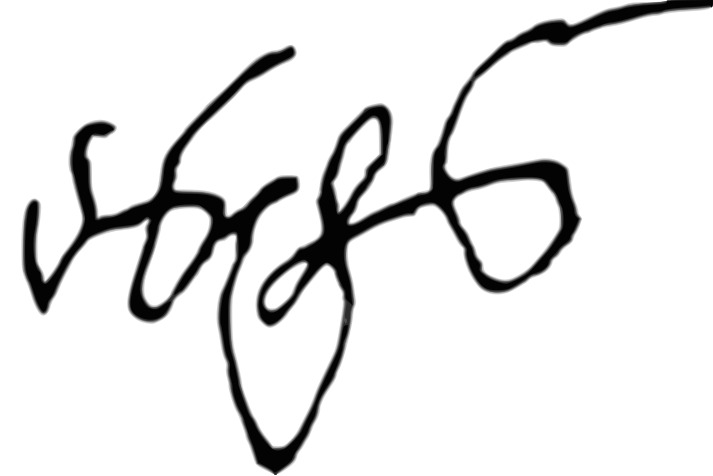
Signature of: anton ii of georgia